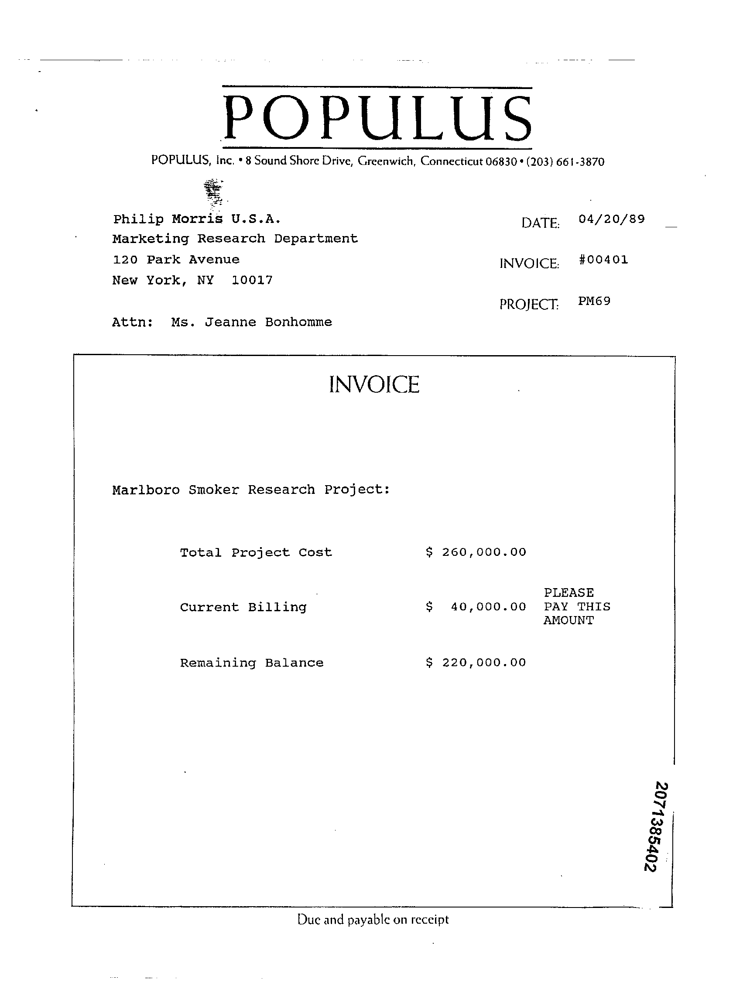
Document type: Invoice